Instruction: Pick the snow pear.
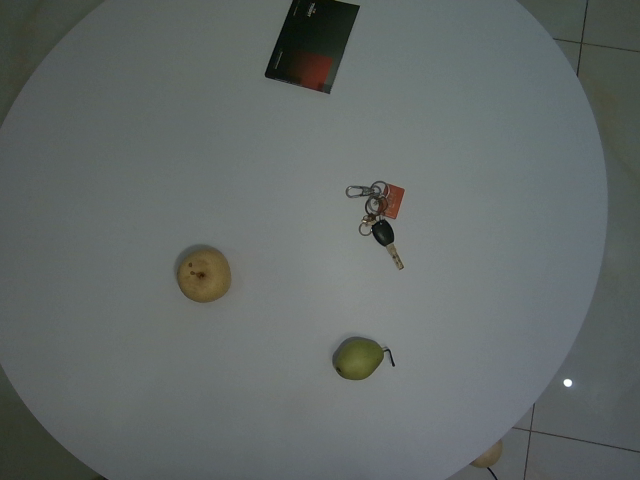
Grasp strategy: vertical